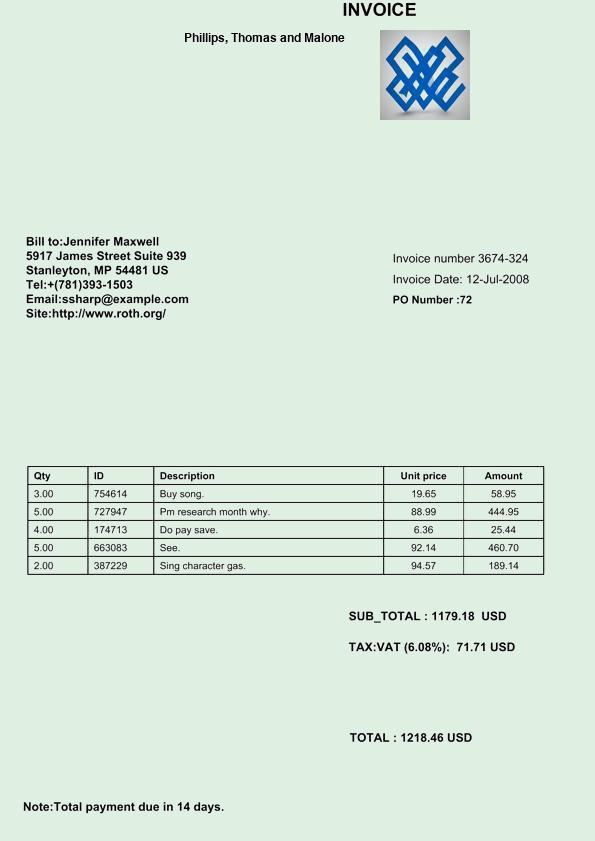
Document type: Invoice